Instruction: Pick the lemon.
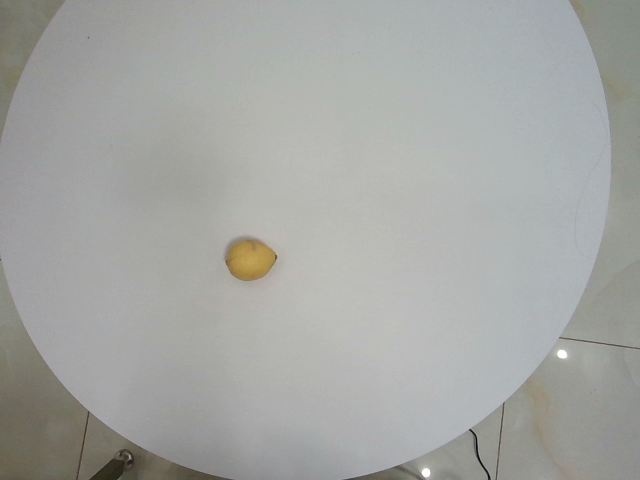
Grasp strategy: vertical